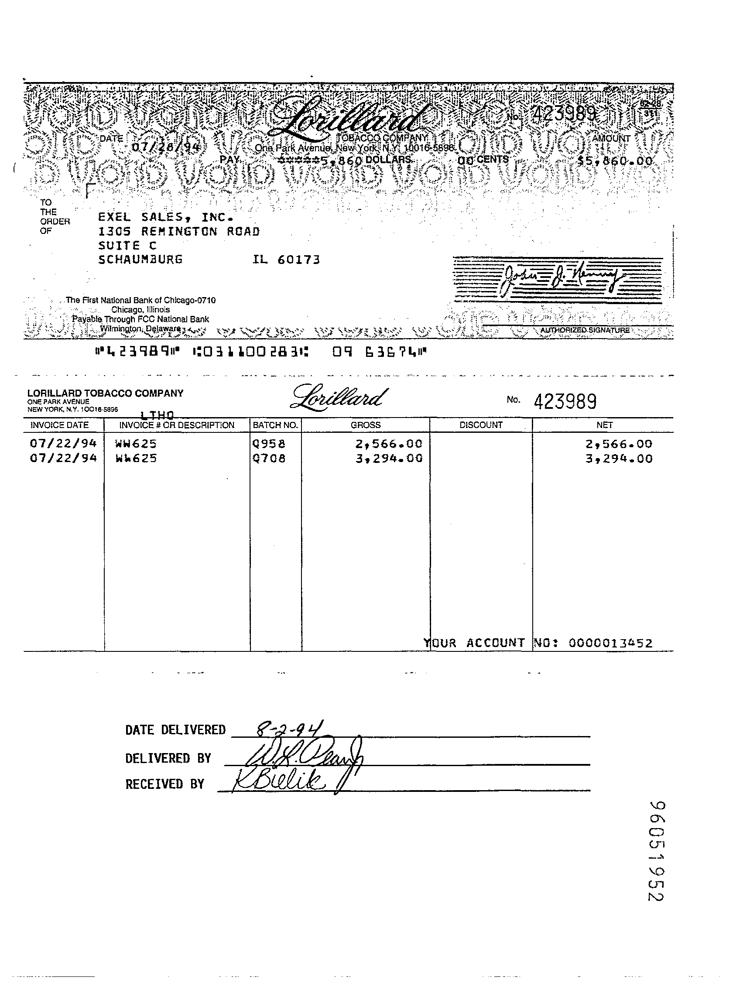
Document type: Invoice